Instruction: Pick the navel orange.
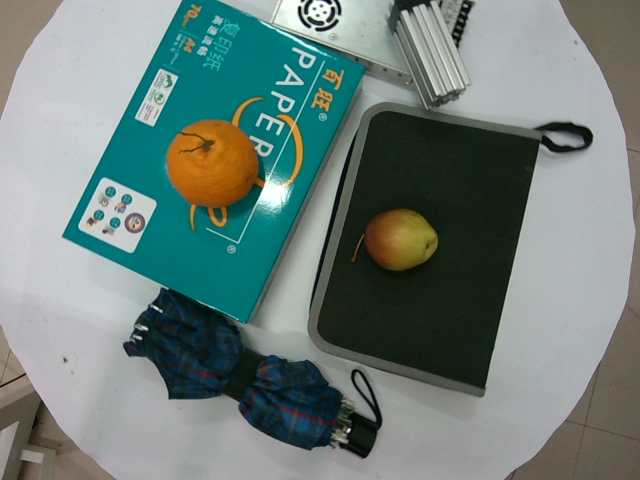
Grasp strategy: vertical